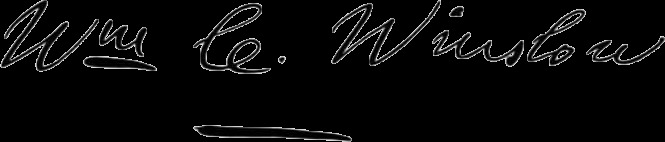
Signature of: william copley winslow